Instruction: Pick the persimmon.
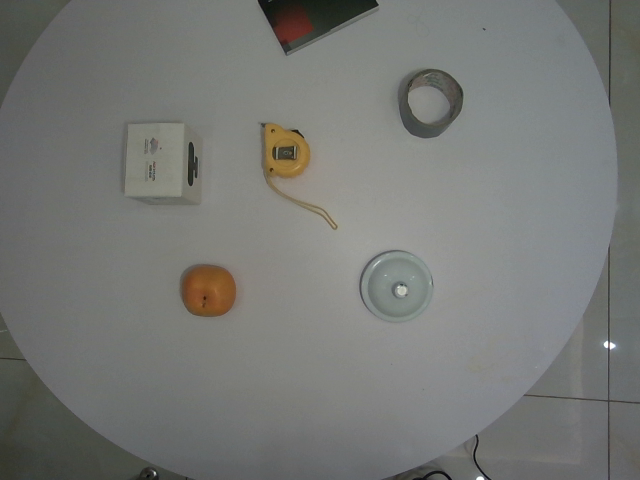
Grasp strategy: vertical